Question: What is the name of the tenant mentioned in the document?
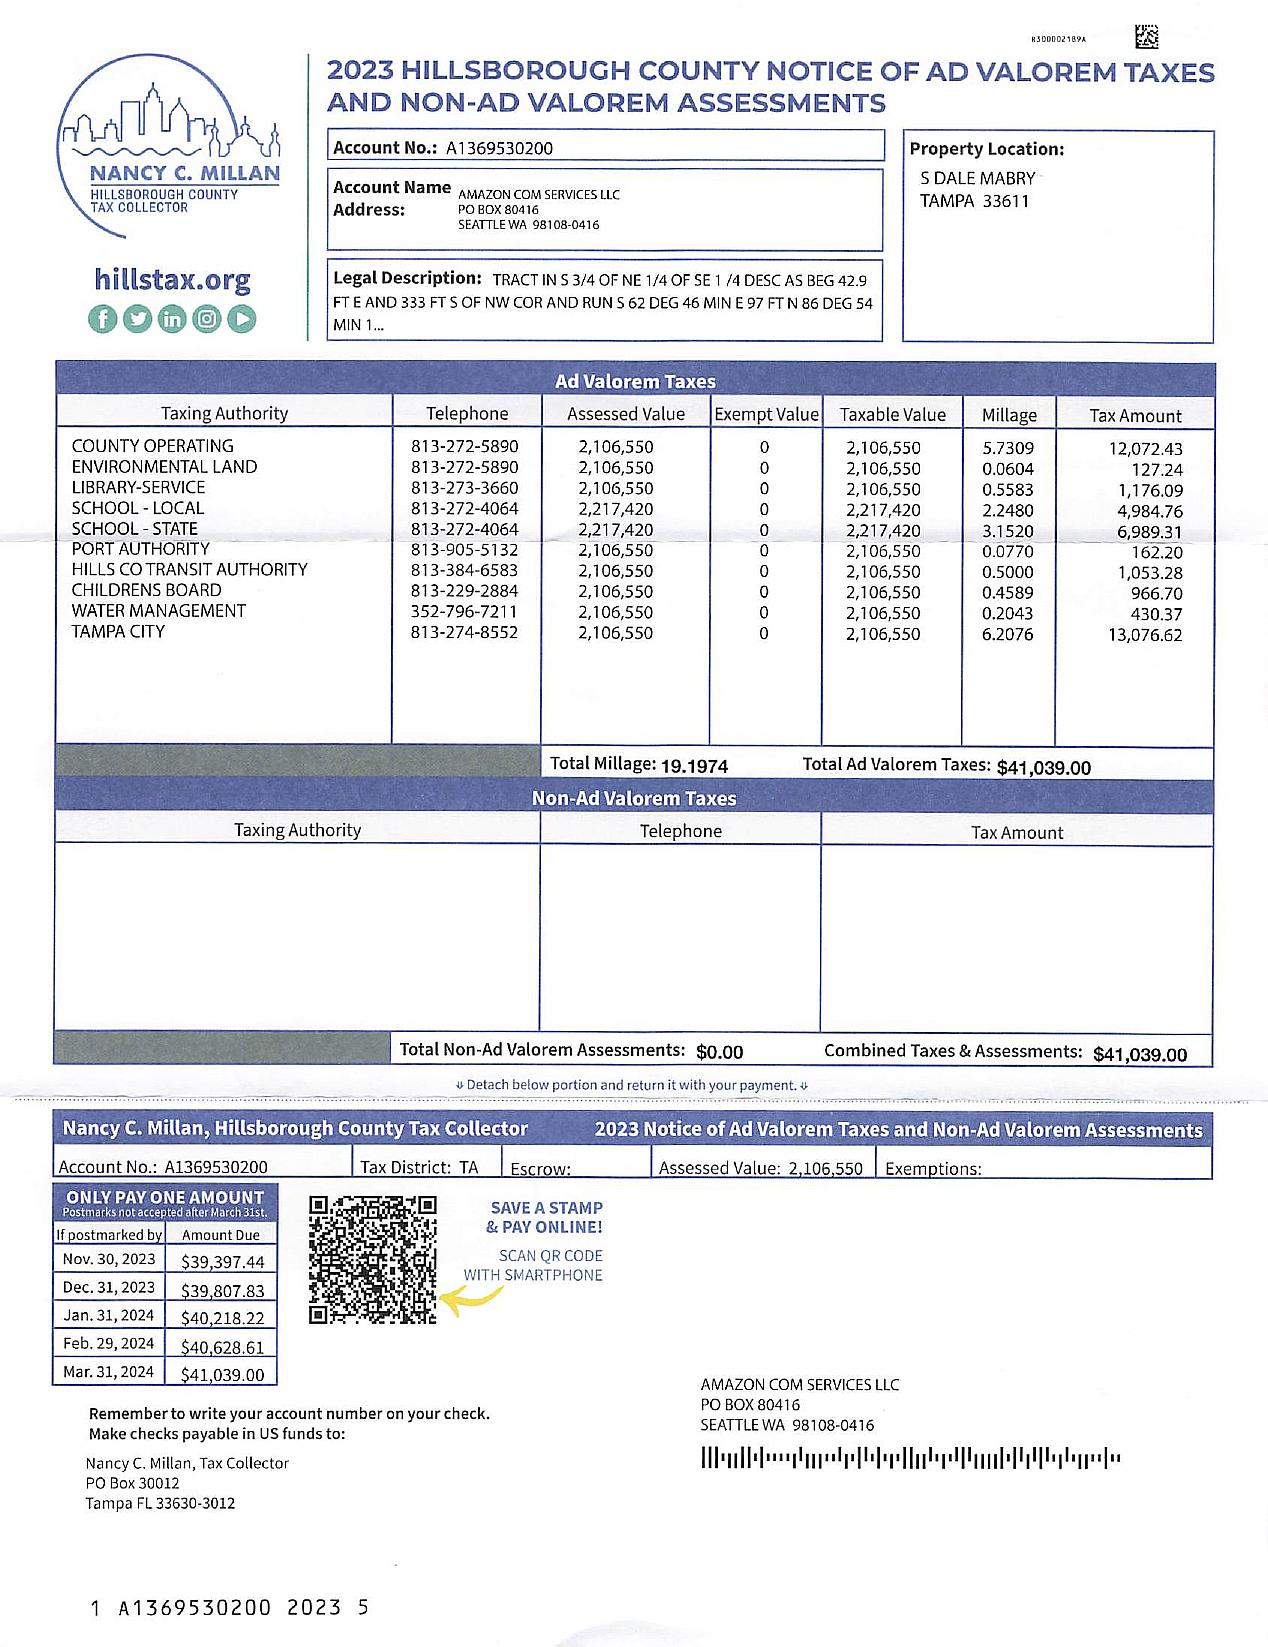
Answer: "AMAZON.COM SERVICES LLC"